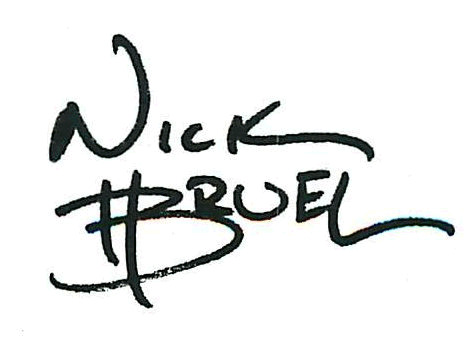
Signature of: nick bruel